Question: Describe the condition in detail:
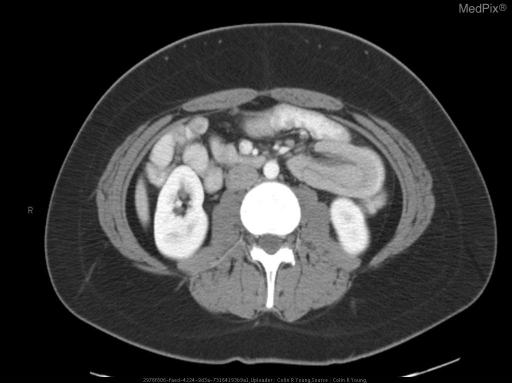
Answer: The disease is discussed as: Adult intussusception has traditionally been regarded as rare and usually associated with an identifiable cause such as a tumor functioning as a lead point.  However, with recent advancements and increased use of CT technology, transient enteroenteric intussusceptions are being identified; many of which are in asymptomatic or minimally symptomatic patients.

An intussusception is a medical condition in which a part of the intestine invaginates into another section of intestine, similar to a collapsible telescope.  The part that prolapses into the other is called the intussusceptum, and the part that receives it is called the intussuscipiens.  Usually the intussusception occurs in an antegrade fashion following the direction of peristalsis.   The peristaltic tightening of smooth muscle in the intussuscipiens around the intussusceptum can lead to obstruction, ischemia and necrosis.

Presenting symptoms can vary depending on the underlying condition.  Although, ultrasound is generally considered the imaging modality of choice in a young child, CT is more frequently the imaging study by which adult intussusceptions are identified.

The three CT patterns of intussusception are the target appearance, reniform pattern, and sausage-shaped pattern.  The target appearance is felt to correspond to an early intussusception without ischemia.

Proximal transient enteroenteric intussusceptions without an identifiable lead point that measure less than 3.5 cm in length are likely to be self limiting not requiring surgical intervention.  Intussusceptions measuring greater than 3.5 cm without lead point or obstruction should probably be further evaluated with additional imaging (eg. small bowel series, enteroclysis, CT enteroclysis, CT or MR enterography).  However, cases demonstrating ischemia, obstruction, or a lead point, require surgical exploration.

Horton KM, Fishman EK. MDCT and 3D imaging in transient enteroenteric intussusception: clinical observations and review of the literature. AJR Am J Roentgenol. 2008 Sep;191(3):736-42.